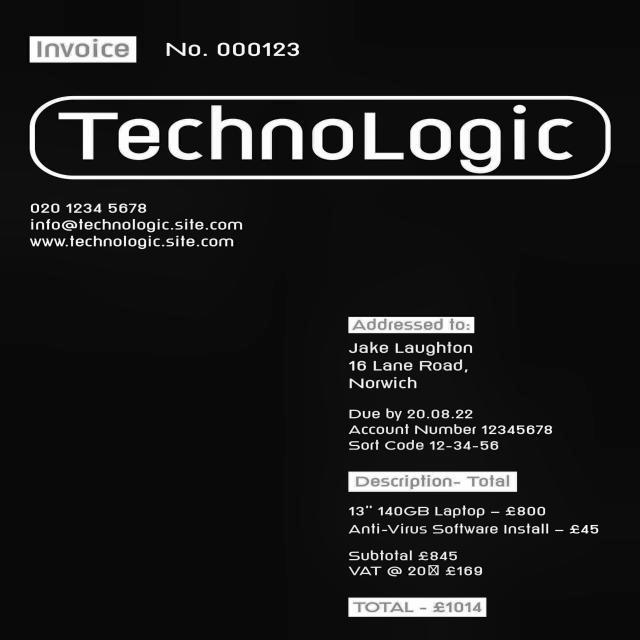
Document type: Invoice